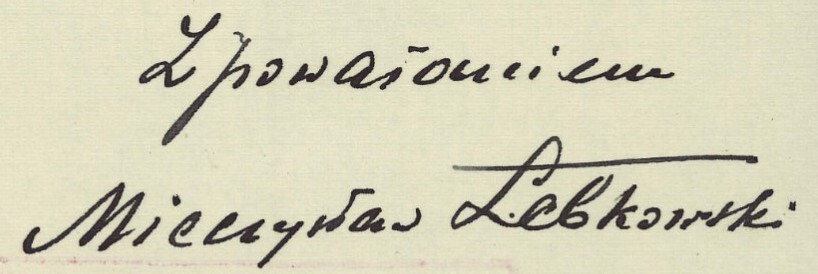
Signature of: q123110544